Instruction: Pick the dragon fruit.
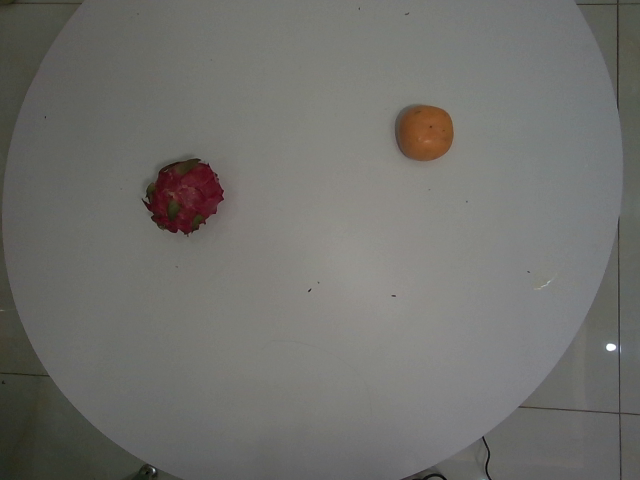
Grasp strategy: vertical